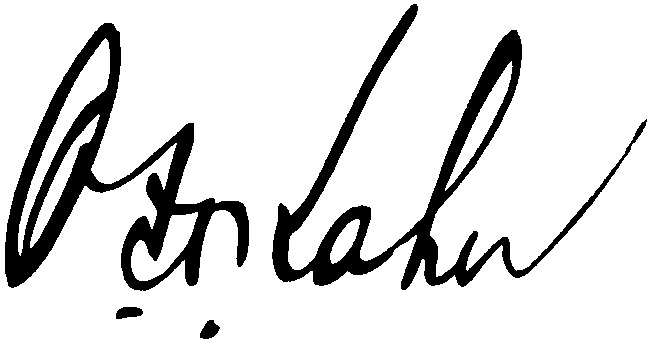
Signature of: otto hermann kahn